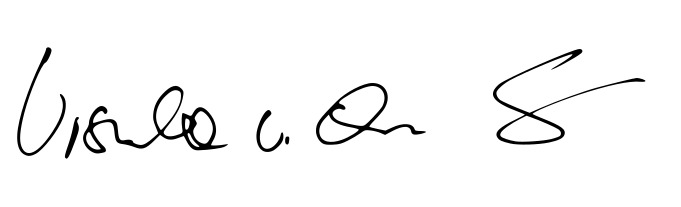
Signature of: ursula von der leyen